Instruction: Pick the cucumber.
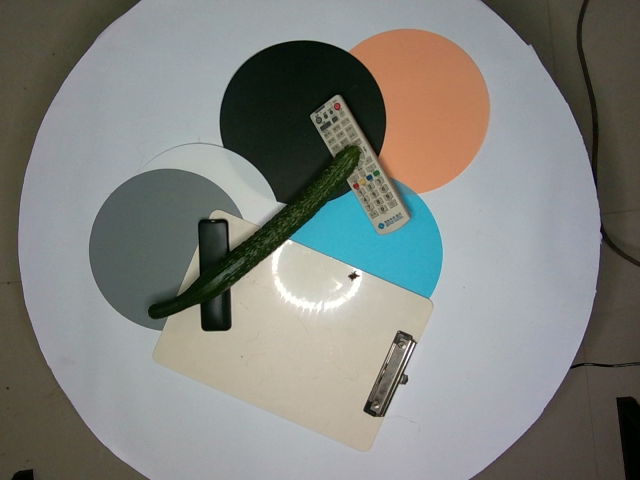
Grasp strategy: vertical